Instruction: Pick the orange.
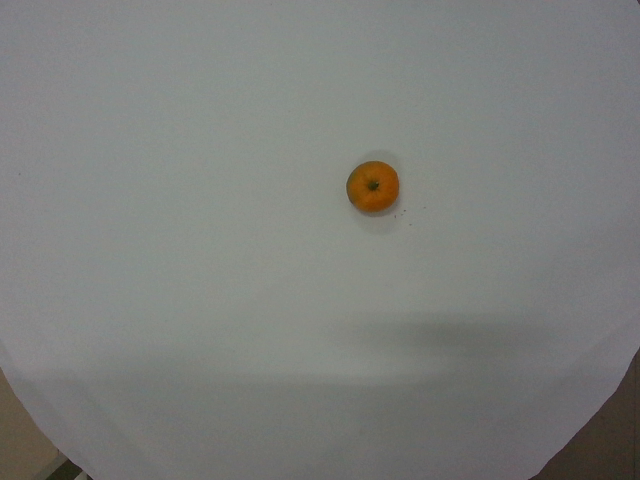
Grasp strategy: vertical